Question: How does the patient history play a role?
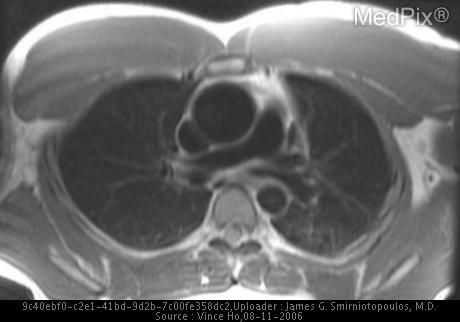
Answer: The patient's history of 38-year-old man with heart murmur on physical exam. is key in understanding the case.